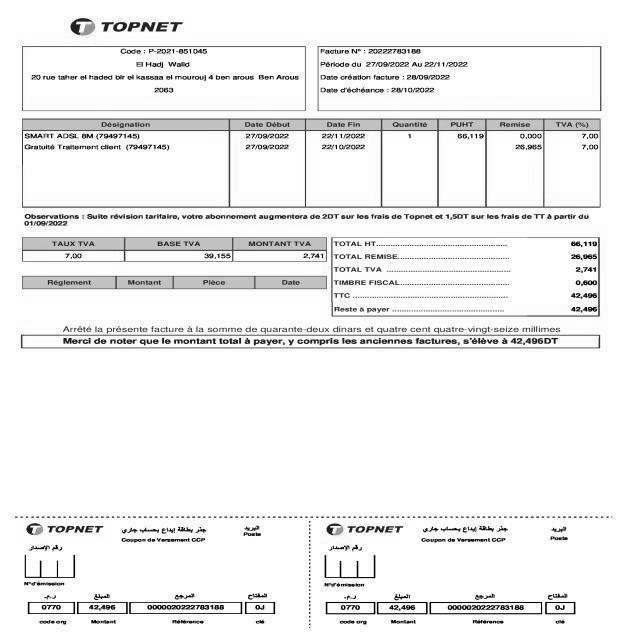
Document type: Invoice